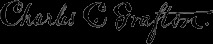
Signature of: charles chapman grafton